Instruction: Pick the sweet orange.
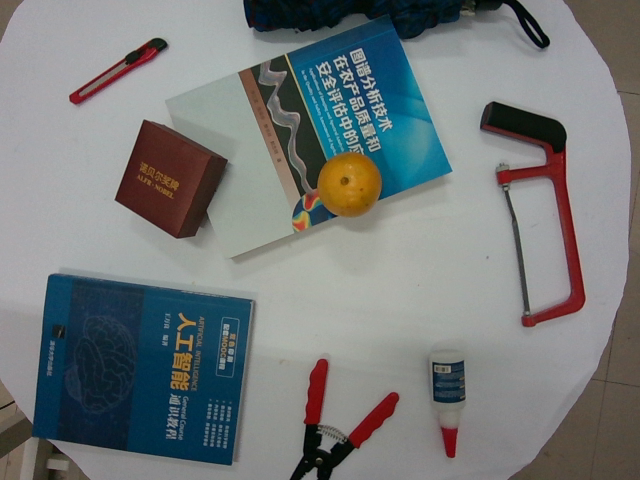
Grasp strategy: vertical